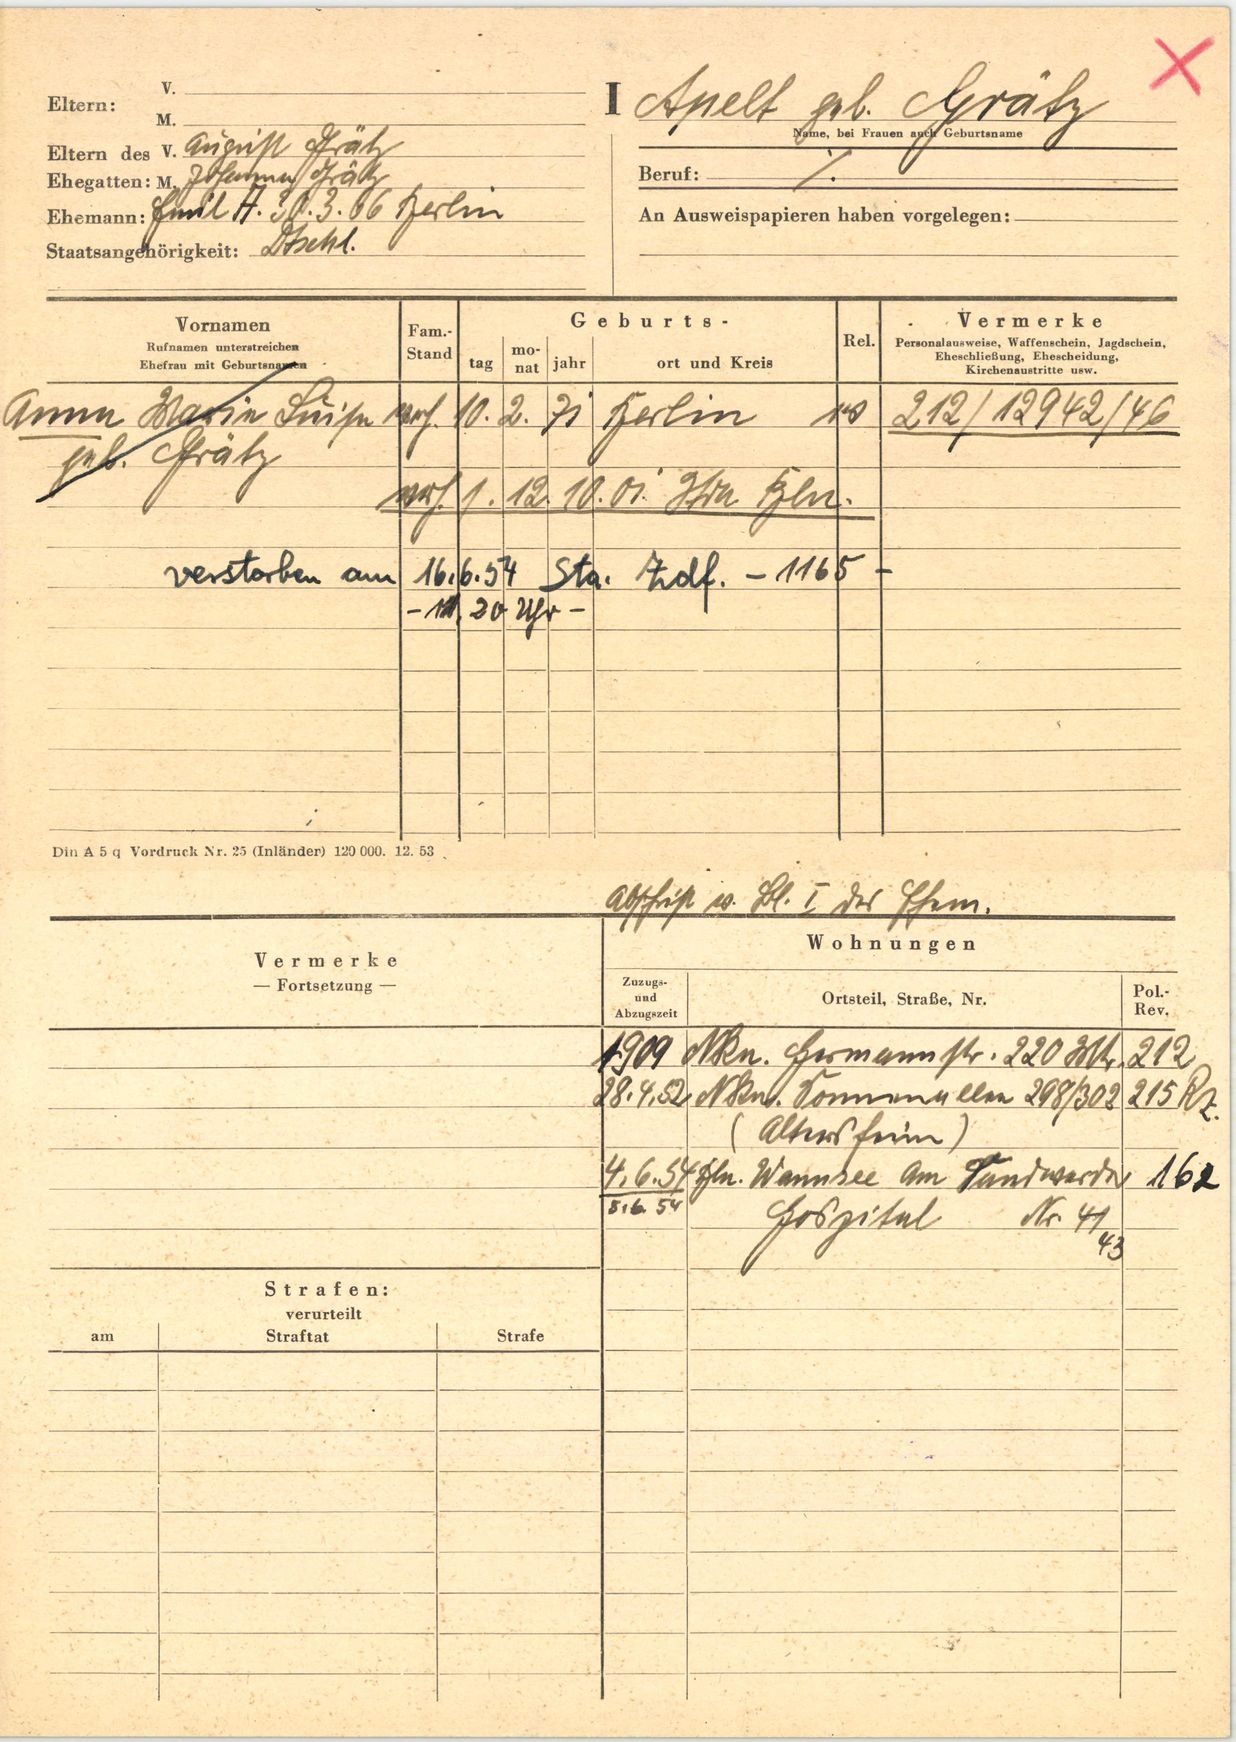
Apelt geb. Grätz